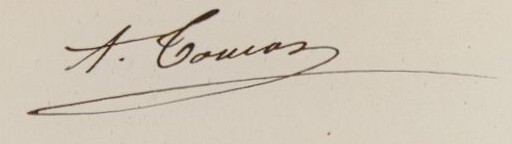
Signature of: q133748395